Question: Can you provide the account number mentioned in the document?
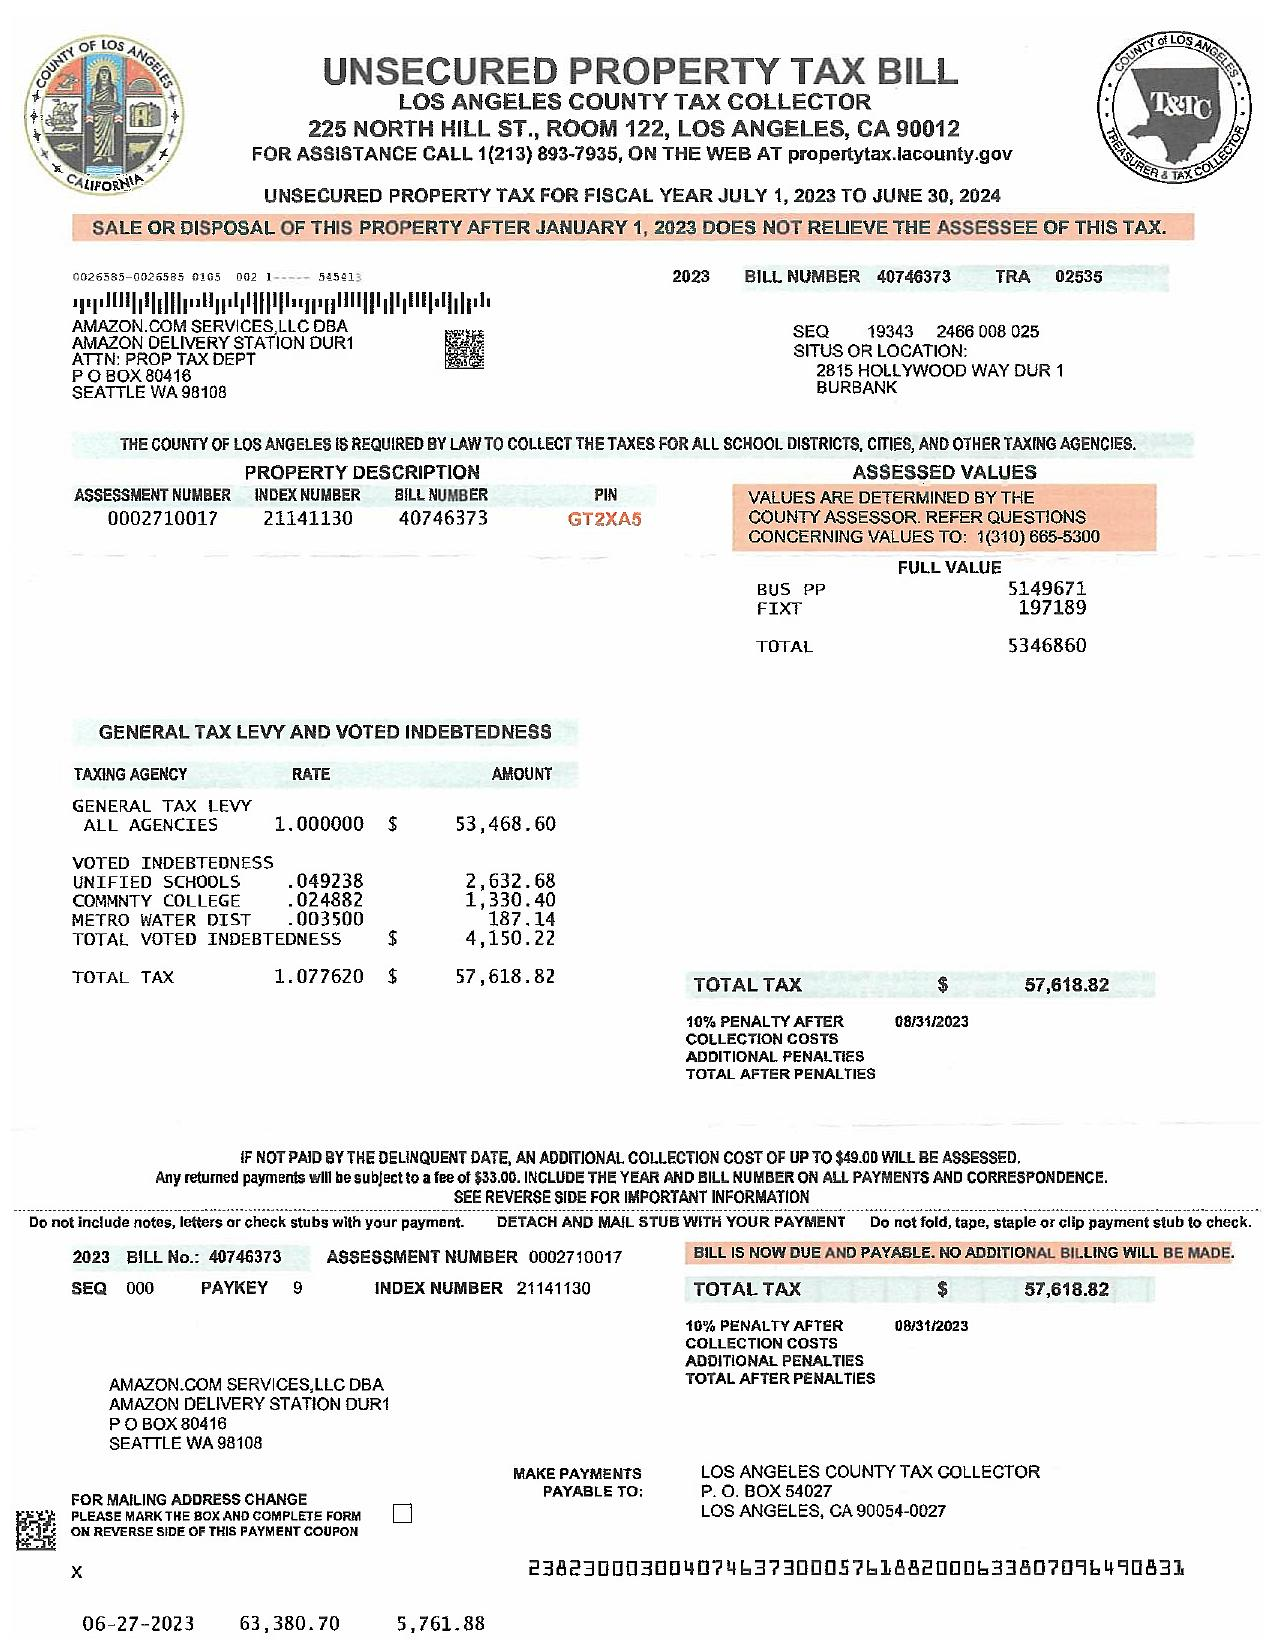
Answer: "0002710017"